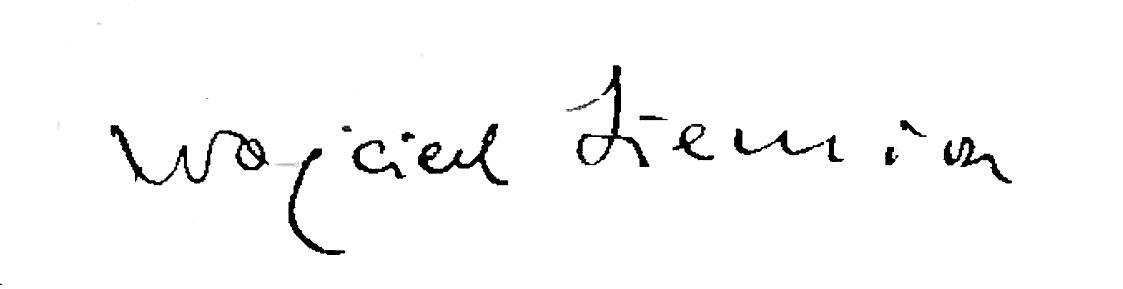
Signature of: wojciech siemion